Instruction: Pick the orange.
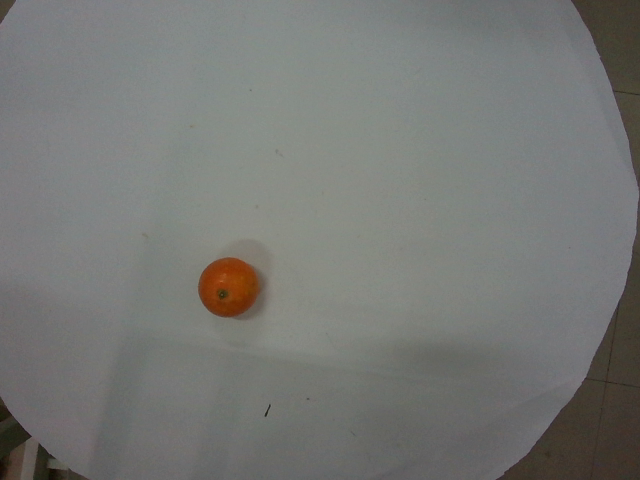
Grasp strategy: vertical